Question: In what way does the history help explain the case?
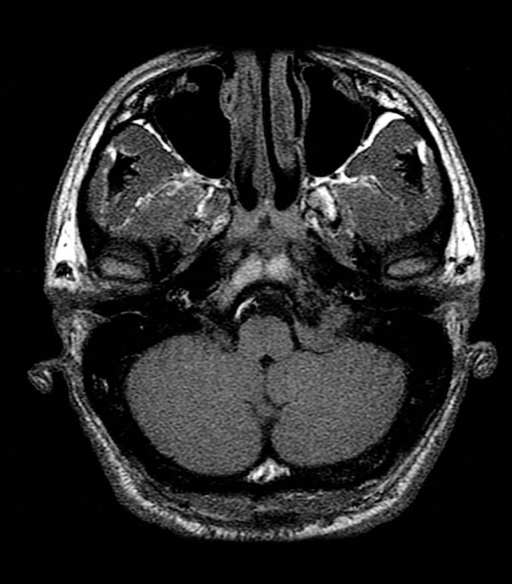
Answer: The patient's history of 26 year-old man, detailed history withheld is key in understanding the case.